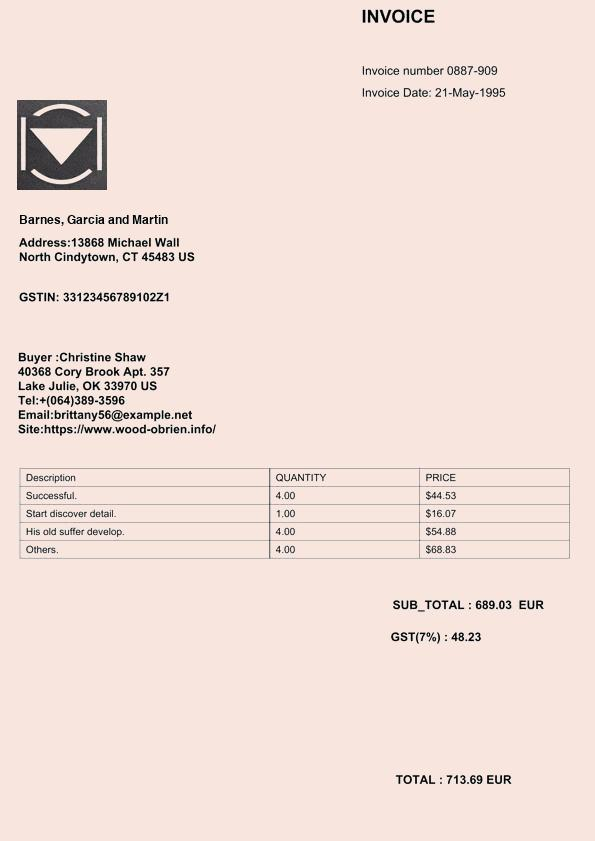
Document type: Invoice